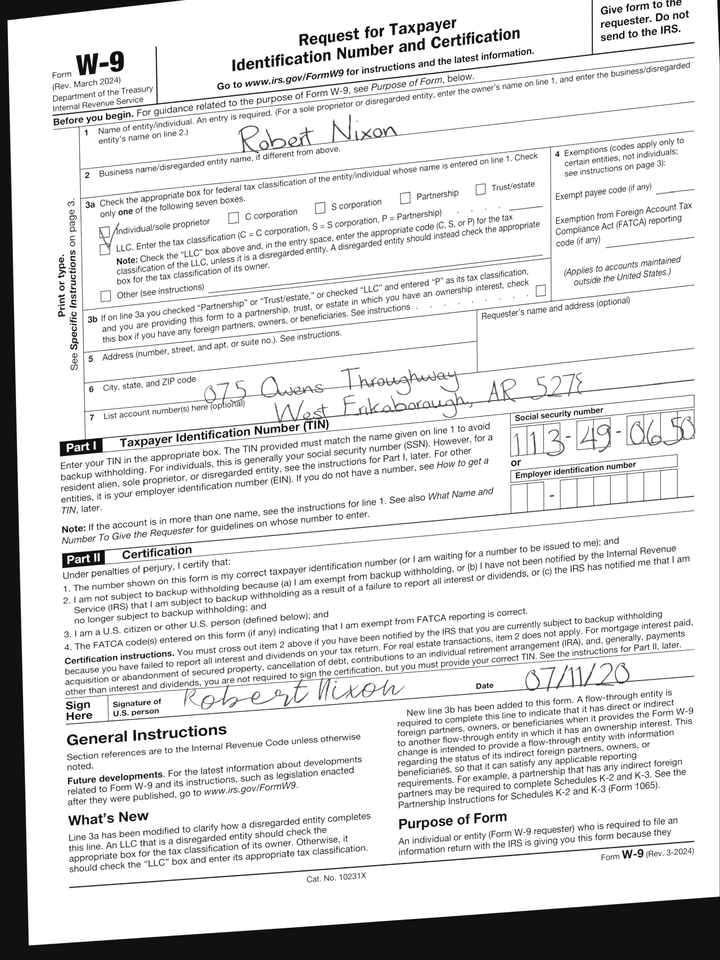
adr1: 075 Owens Throughway
adr2: West Erikaborough, AR 52781
cbx: yes
ssn: 113490650
enm: Robert Nixon
sdt: 07/11/20